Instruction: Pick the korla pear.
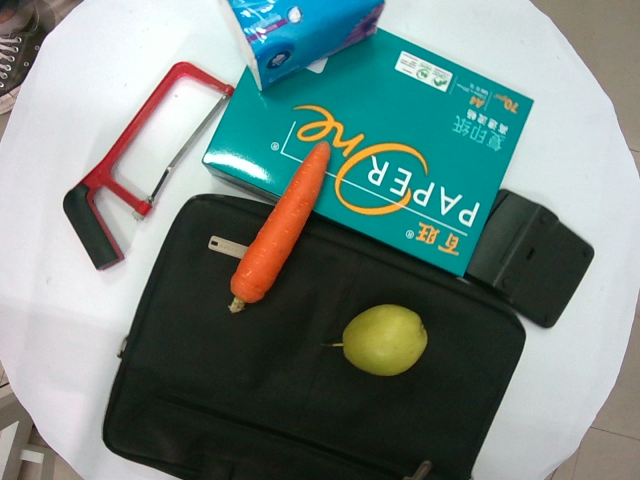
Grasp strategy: vertical